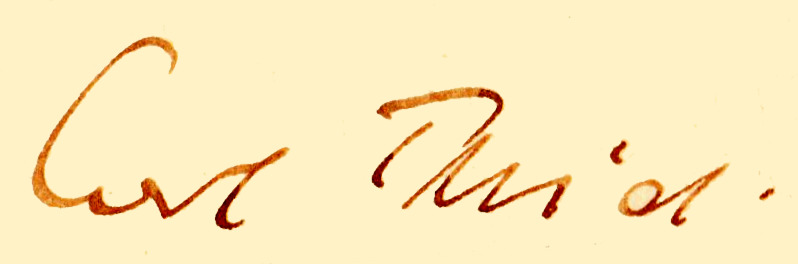
Signature of: carl thiel